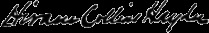
Signature of: hiram c haydn